Question: What is the filing due date as per the document?
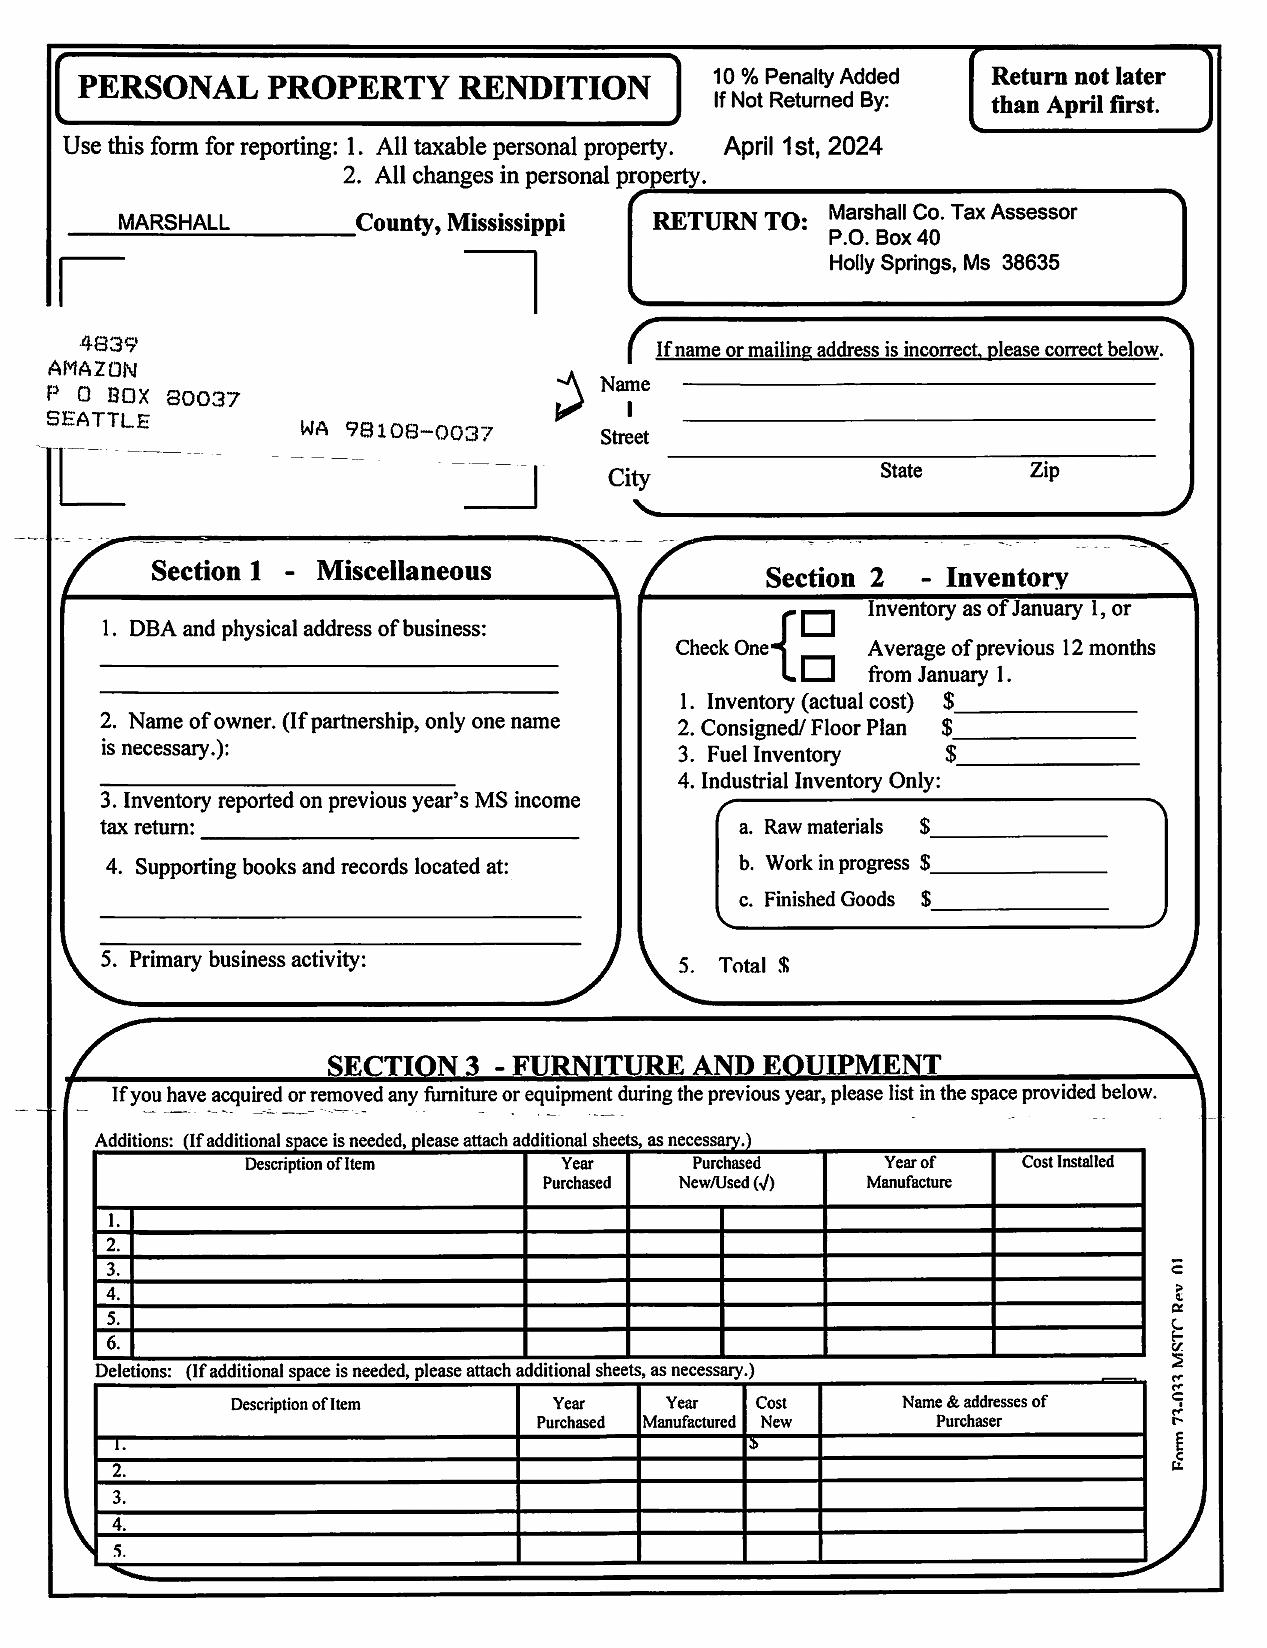
Answer: "April 1st, 2024"